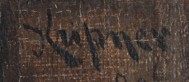
Signature of: rudolf c kripner